Question: What is the main concern?
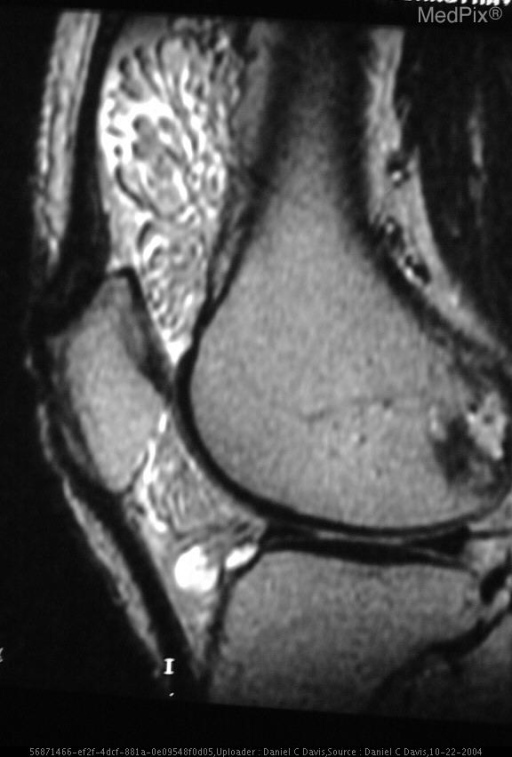
Answer: The findings suggest There are numerous villous-like projections within the joint space of the knee on MR imaging.  These are fatty in signal intensity.  There is an associated effusion.. T1 weighted sagittal image of the knee demonstrates an arborizing synovial based mass.  The signal of the mass is low-intermediate and matches that of fat.  There is an assoicated effusion.  No bony involvement is evident.. The patient might have a history of presents with atraumatic knee swelling.